Question: What is the potential diagnosis?
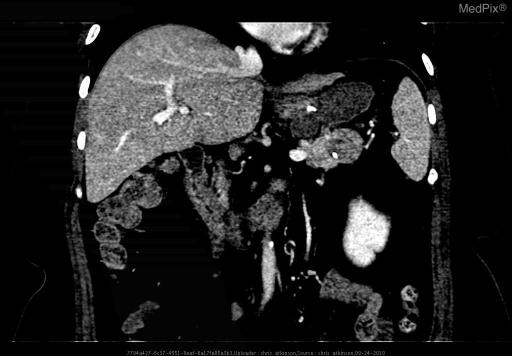
Answer: The possible diagnosis includes 1. Mucinous cystic neoplasm (macrocystic cystadenoma)
2. Intraductal papillary mucinous neoplasm
3. Pseudocyst
4. Adenocarcinoma
5. Oligocystic variant of a microcystic serous cystadenoma.